Question: What appears to be the issue?
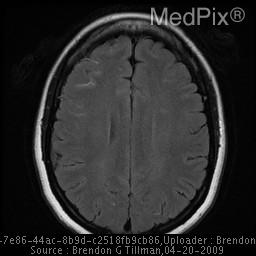
Answer: The findings suggest CT:  Axial Noncontrast CT of the Brain showed an acute SAH in the right frontal lobe brain.

Cerebral angiogram:  Lateral projection of the right cerebral angiogram demonstrated irregular variable caliber in cortical vessels in the right MCA distribution.

MRI/MRA:  Diffusion weight image, Apparent Diffusion Coefficient MRI, and T2-weighted images of brain demonstrate an acute infarct in the right mid-posterior cerebellar in the superior cerebellar vascular territory.

Axial FLAIR MRI of the brain showed multiple nonspecific small foci of increased FLAIR signal within the anterior aspects of the external capsule bilaterally.

3D time of flight MRA of the cerebral arteries demonstrated MCA cortical vessel caliber variation.. Axial FLAIR MRI of the brain showing multiple nonspecific small foci of increased FLAIR signal within the frontal subcortical white matter on the right.. The patient might have a history of 34-year-old African American G1P1 female with no significant medical history presents to the ER four days postpartum complaining of the “worst headache of her life” on the right-sided of her head..